Question: What was observed in the imaging?
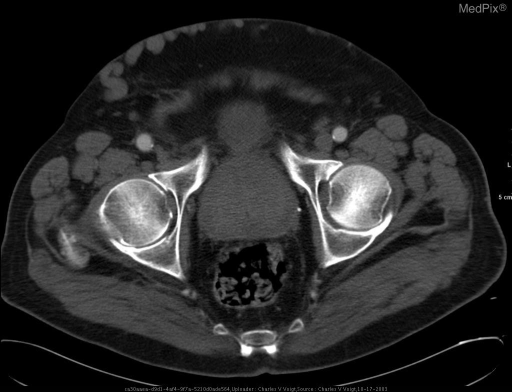
Answer: The imaging shows Dimunuitive right common iliac vein with large collateral vessles. No evidence for cirrhosis. Collaterals.